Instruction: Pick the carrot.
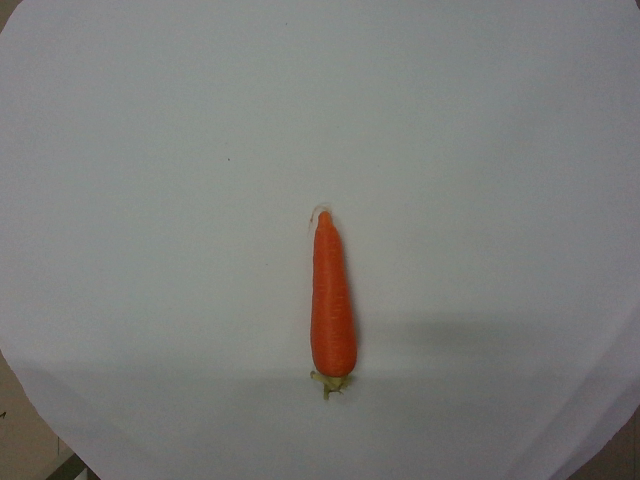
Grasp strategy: vertical